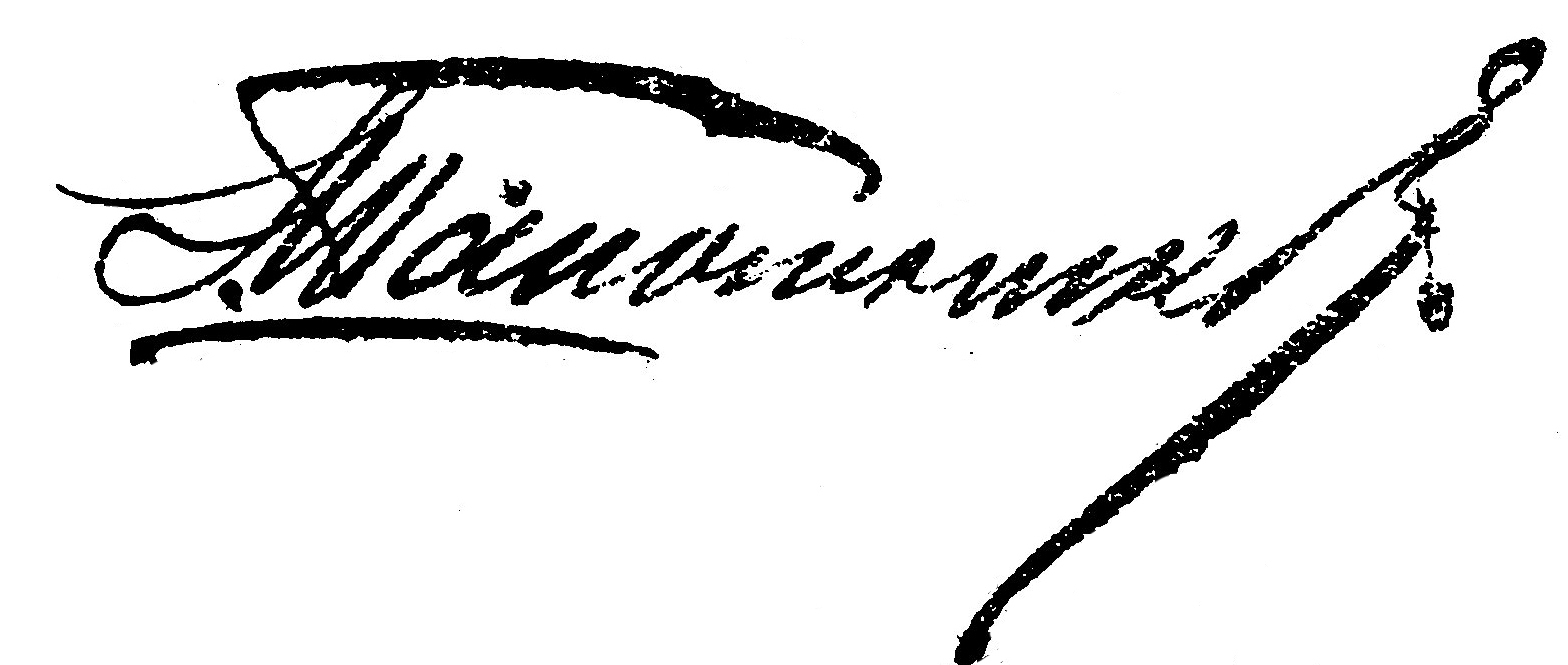
Signature of: q4520323